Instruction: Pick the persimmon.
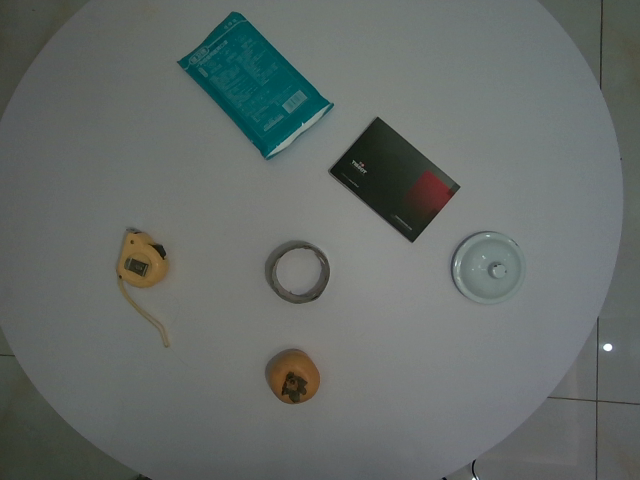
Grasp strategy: vertical